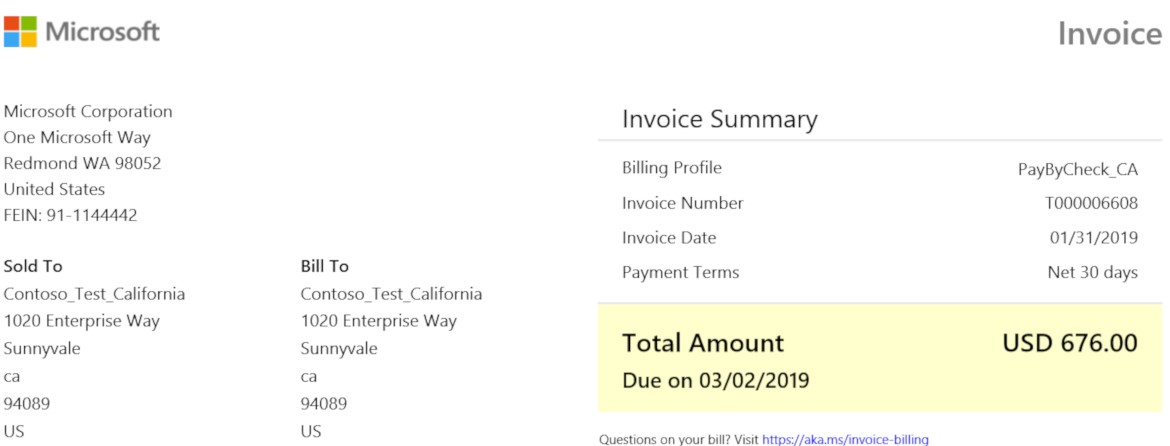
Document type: Invoice